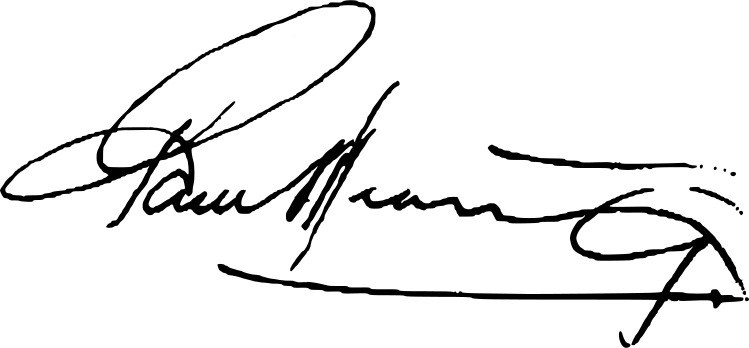
Signature of: paul keating